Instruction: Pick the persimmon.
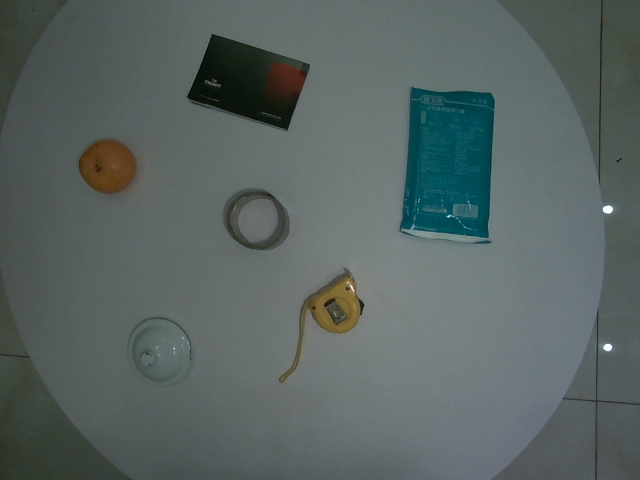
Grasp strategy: vertical